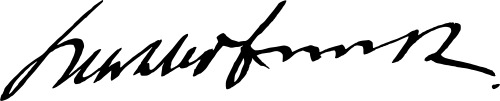
Signature of: walther funk